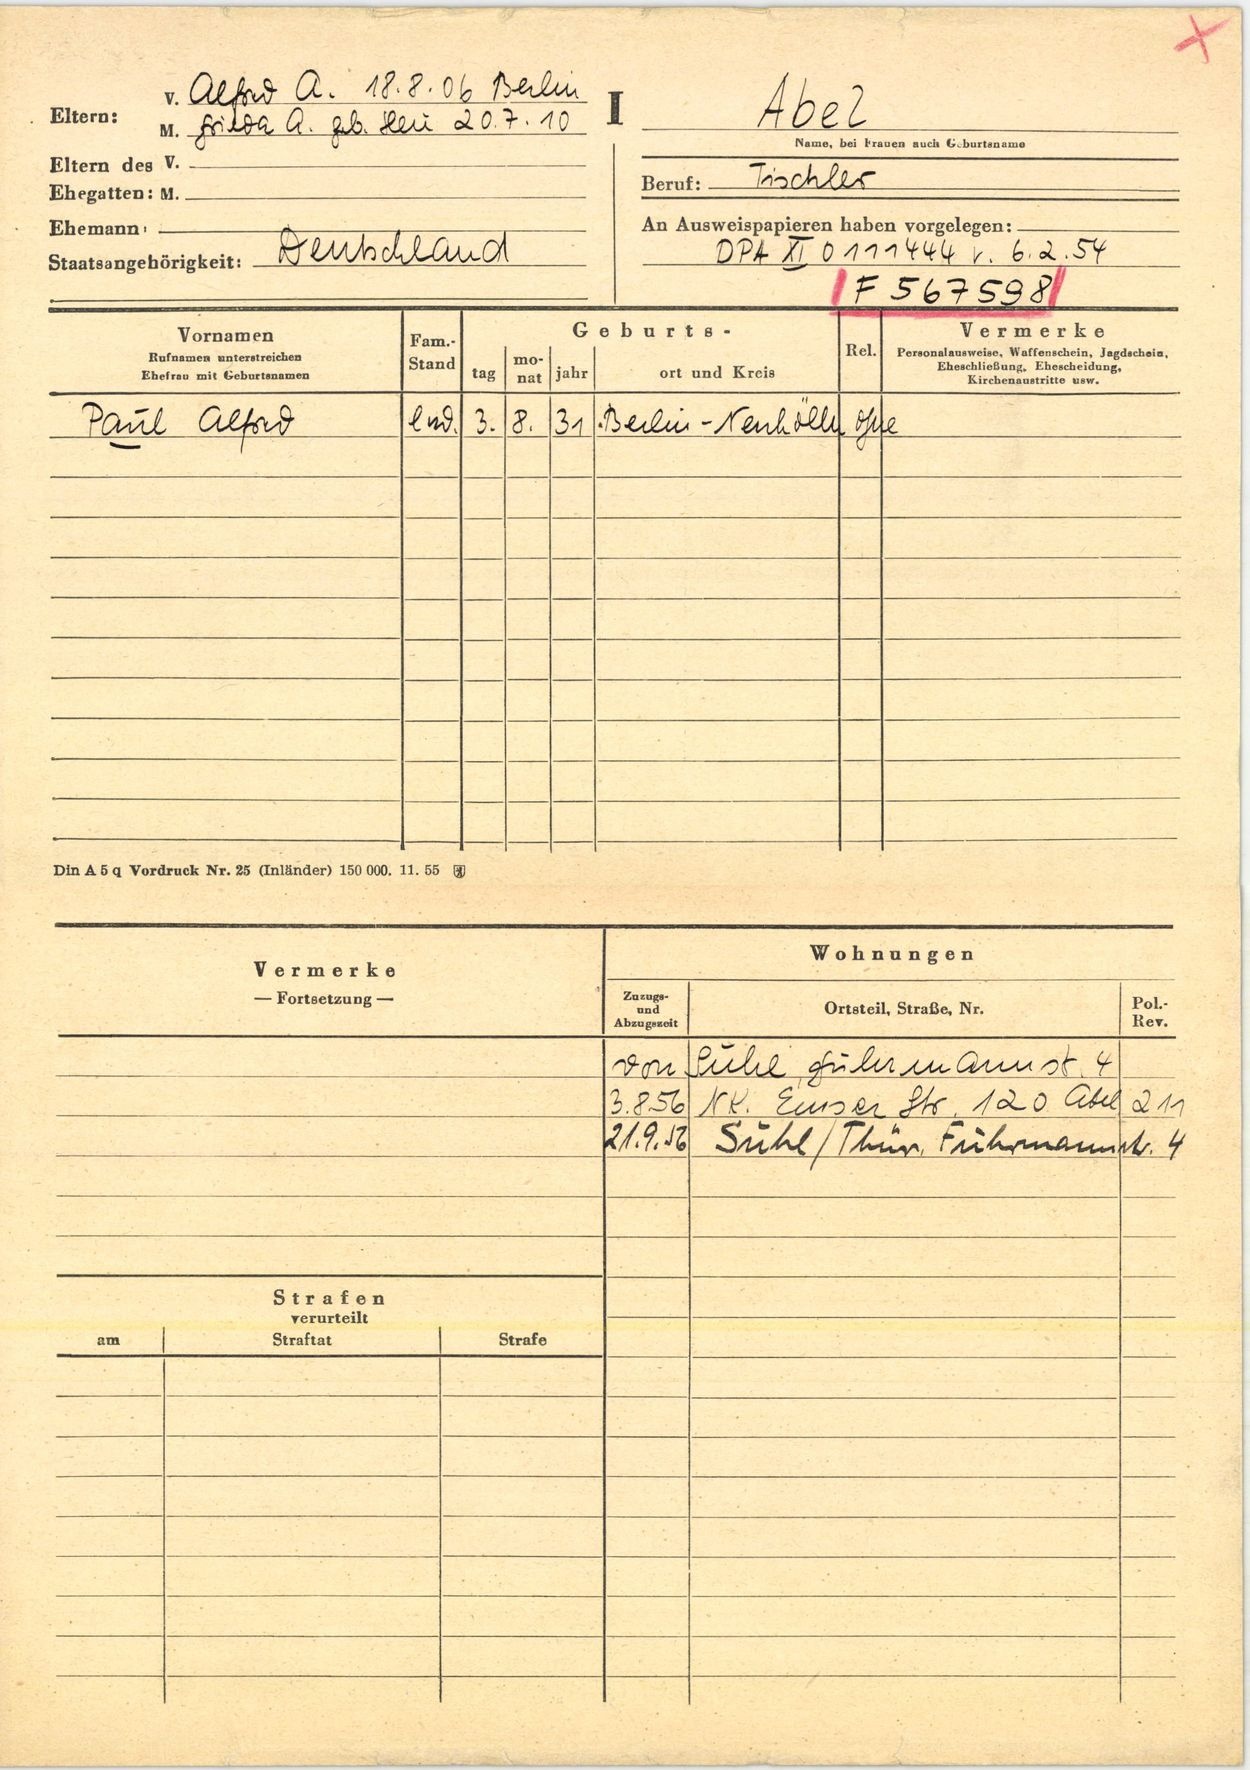
Abel